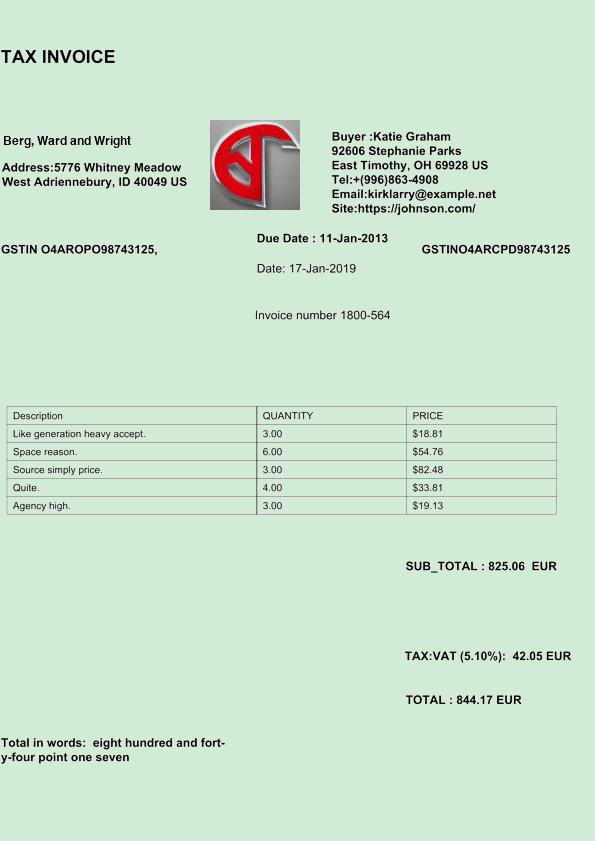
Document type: Invoice